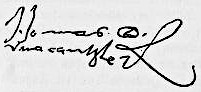
Signature of: justus jonas